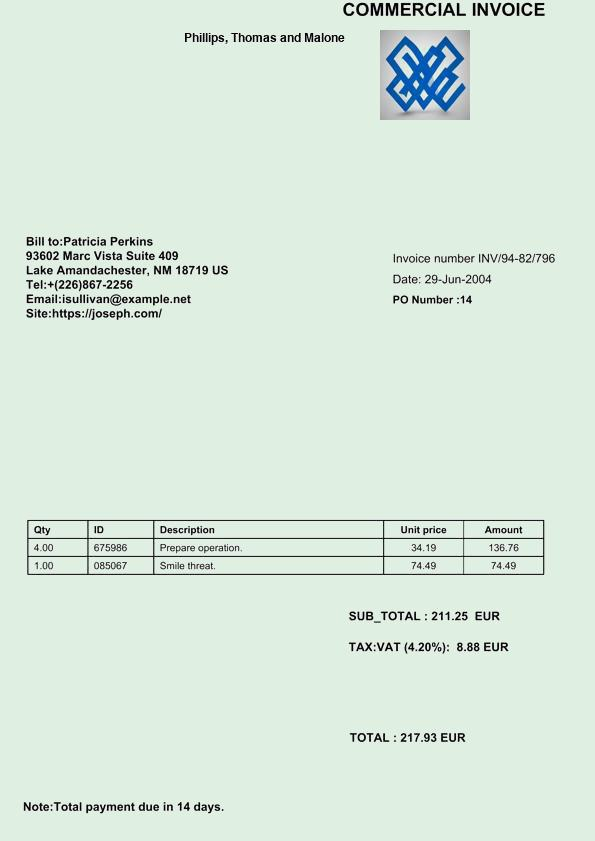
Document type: Invoice